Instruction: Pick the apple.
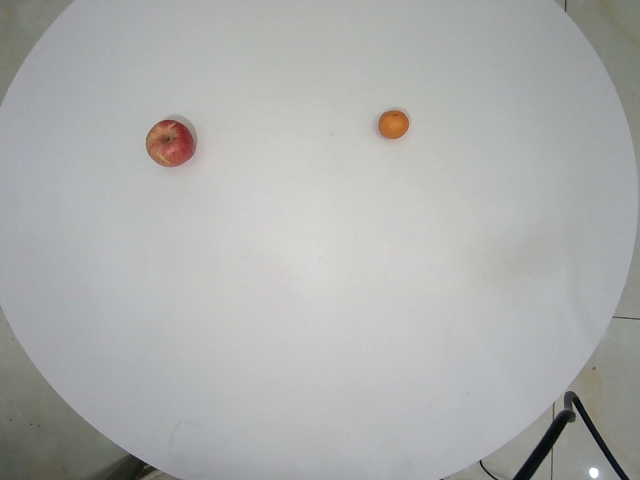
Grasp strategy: vertical